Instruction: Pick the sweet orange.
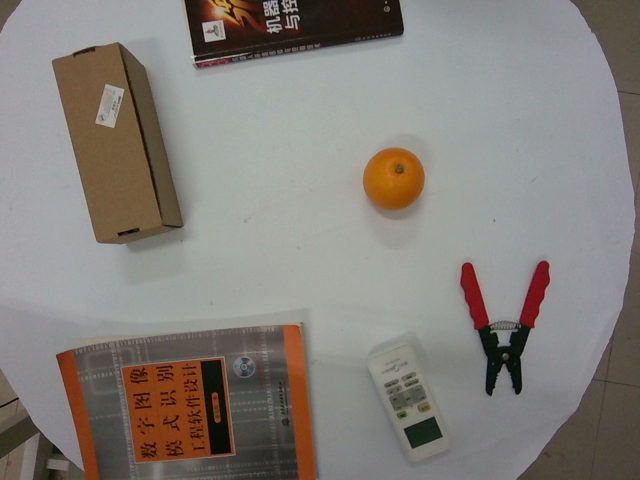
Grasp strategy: vertical